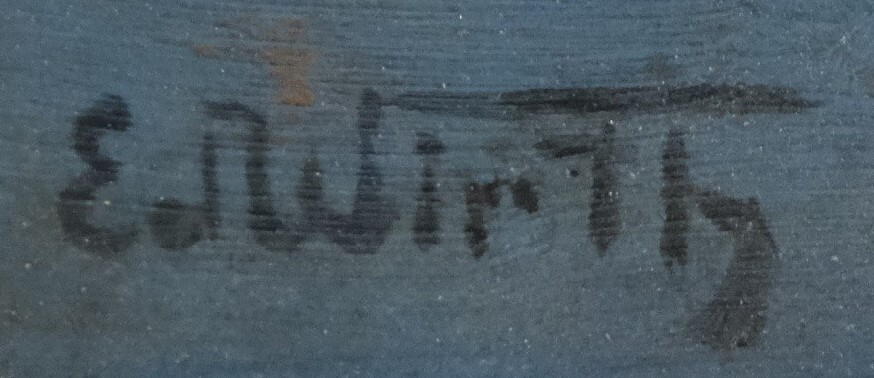
Signature of: eduard wirth